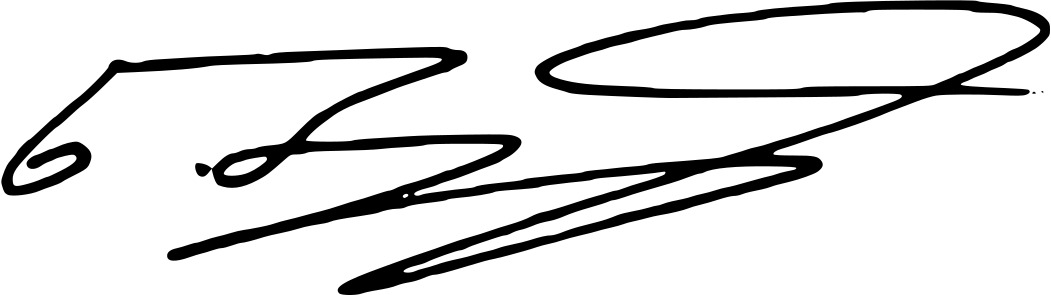
Signature of: nino burjanadze